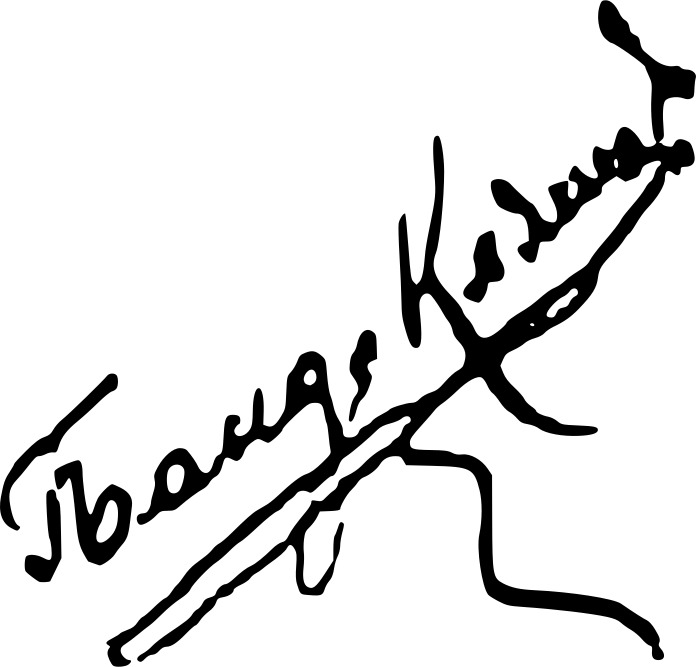
Signature of: pando klyashev